Question: What is the earliest payment due date mentioned in the document?
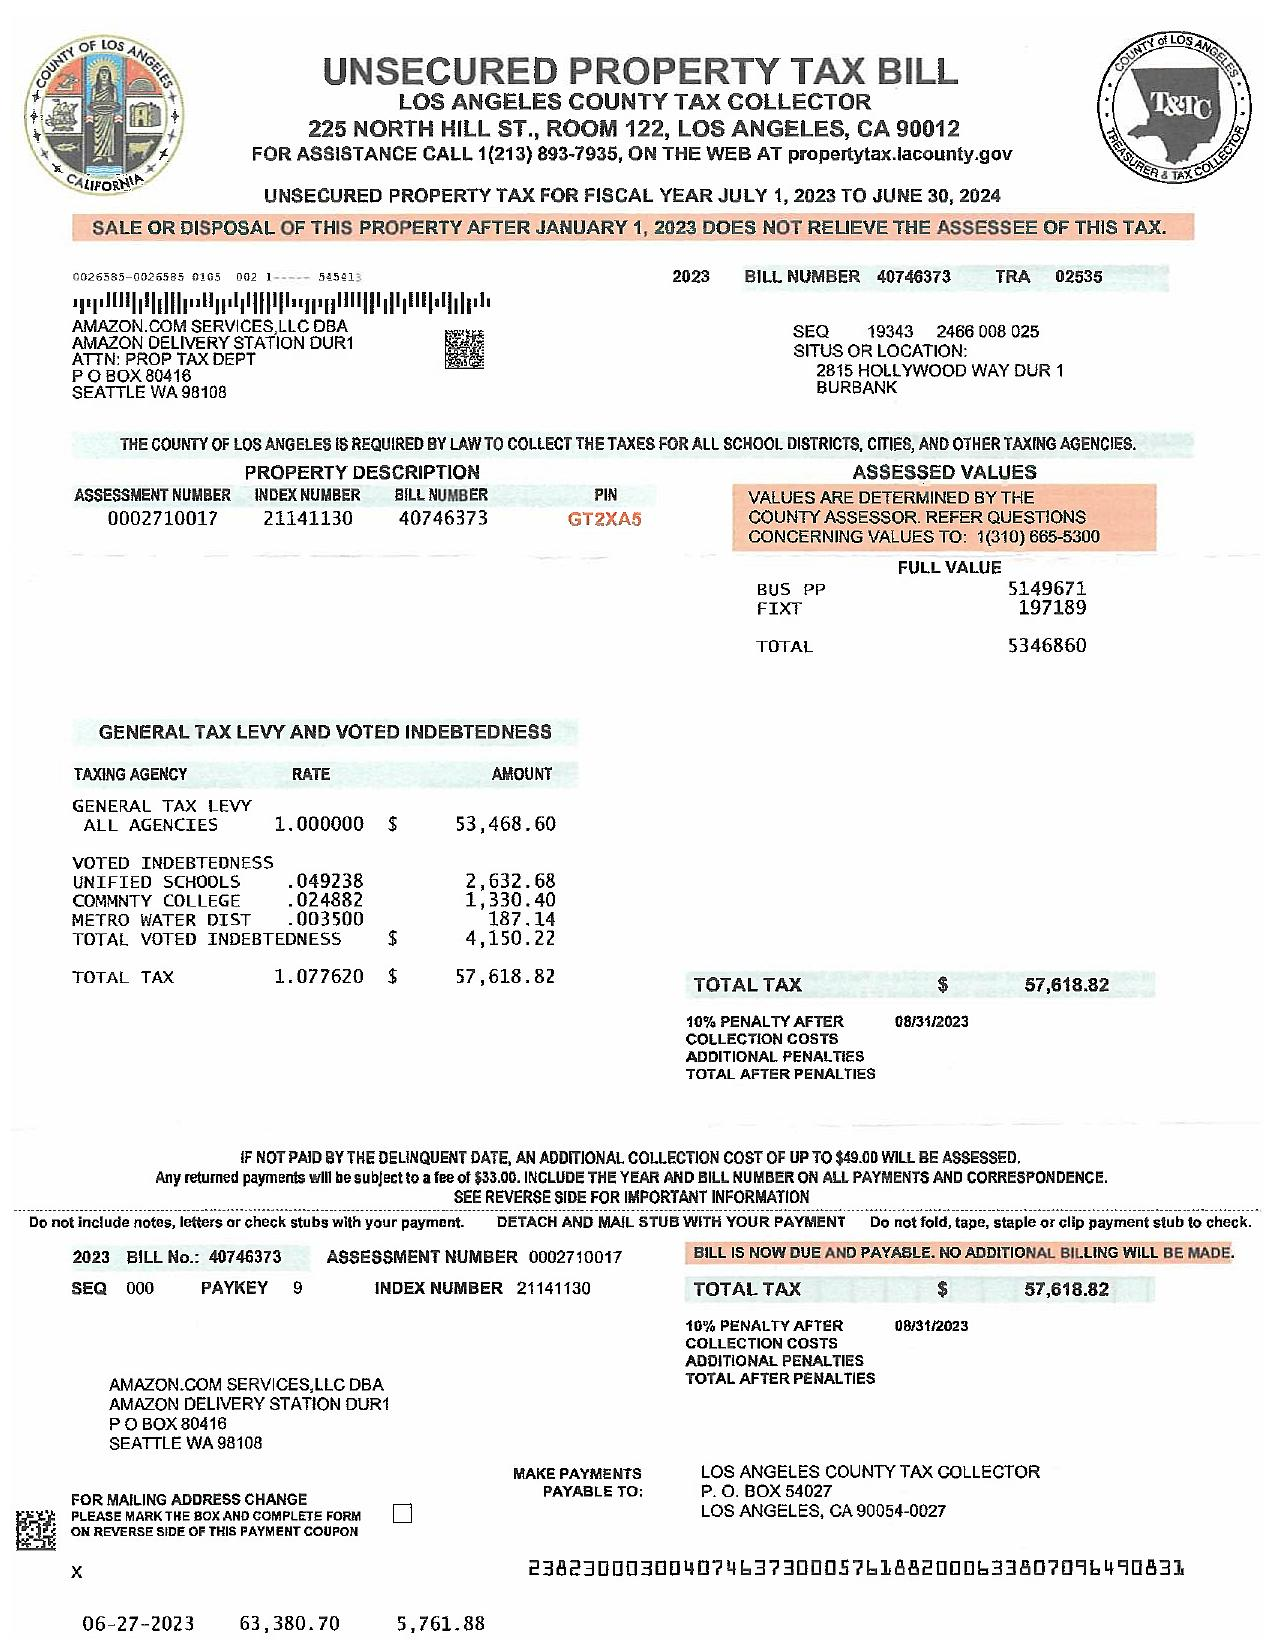
Answer: "8/31/23"